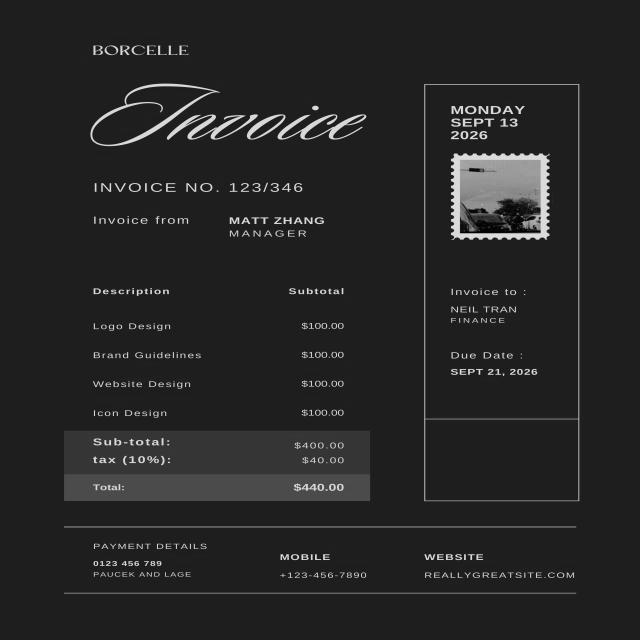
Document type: Invoice